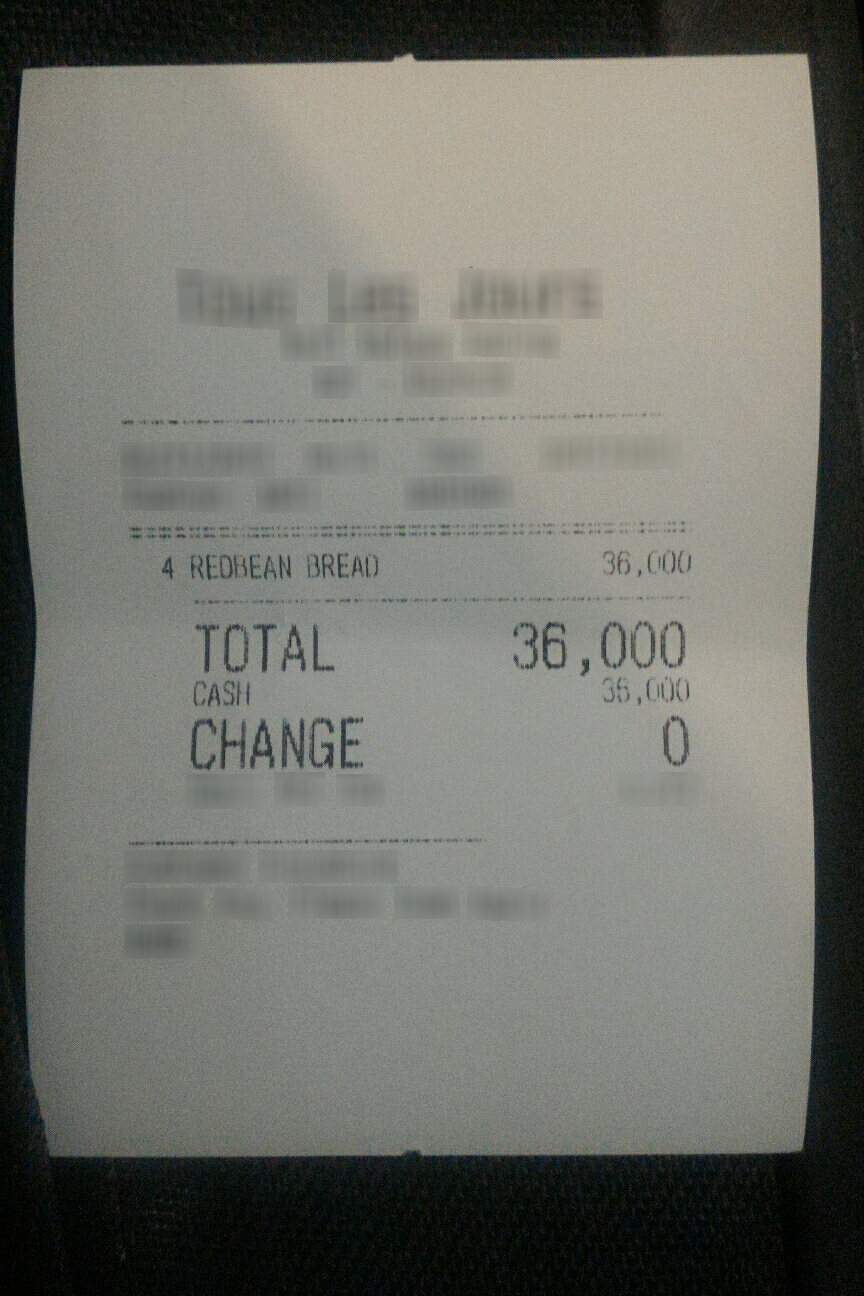
Receipt information:
total: 36,000
line_items: item_name: REDBEAN BREAD
item_value: 36,000
item_quantity: 4